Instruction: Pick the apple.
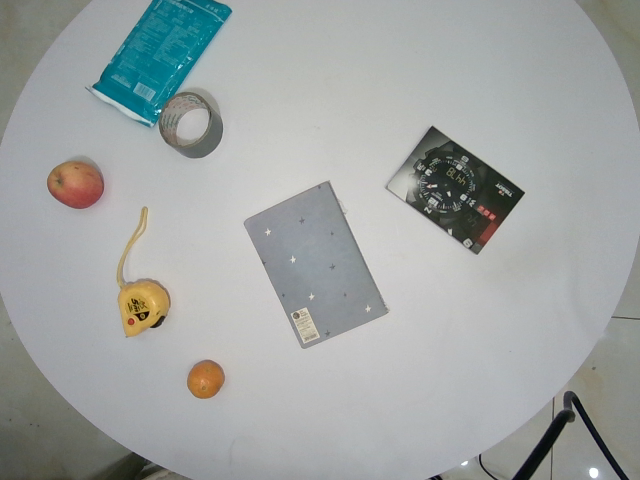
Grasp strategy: vertical